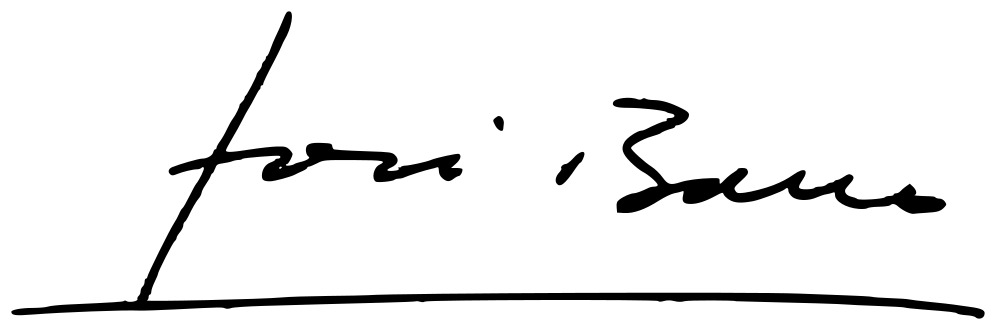
Signature of: josé bono